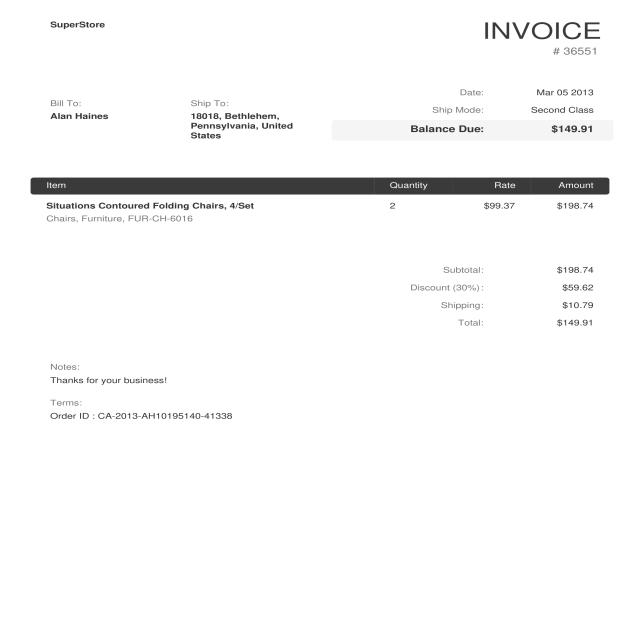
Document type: Invoice